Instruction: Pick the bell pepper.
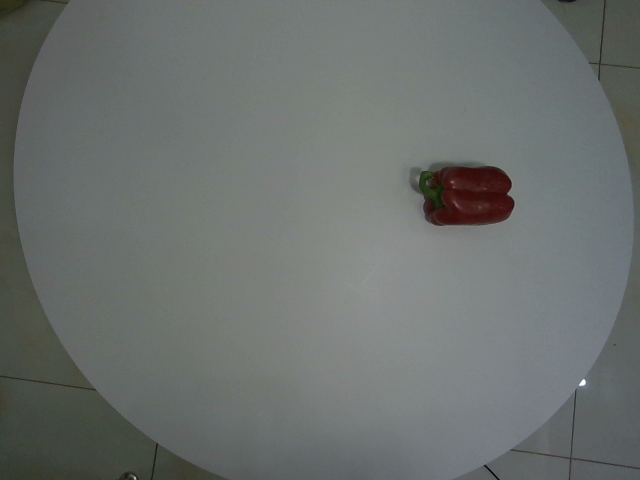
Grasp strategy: vertical